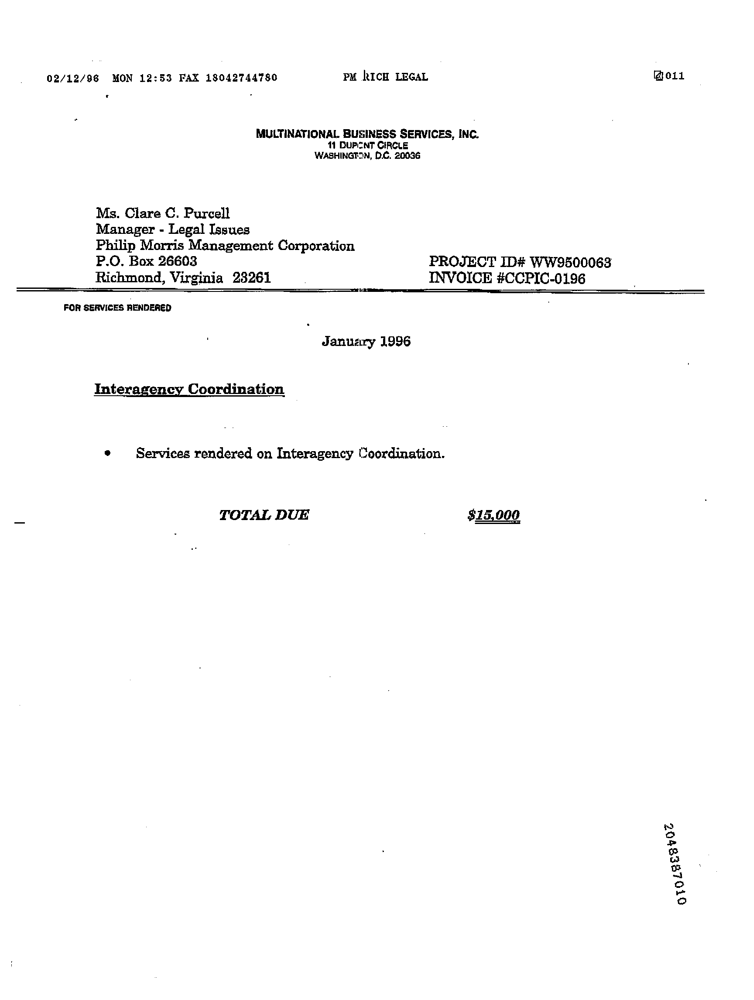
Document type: Invoice